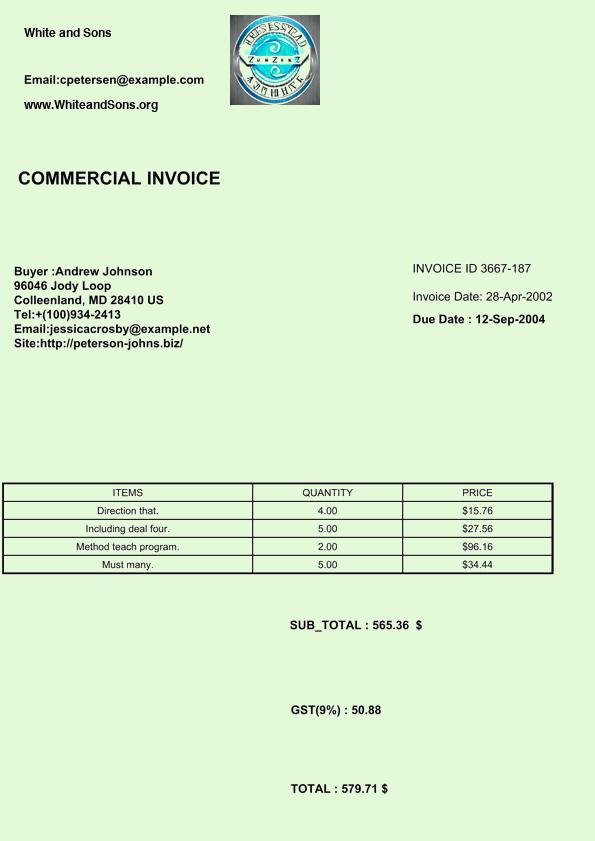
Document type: Invoice